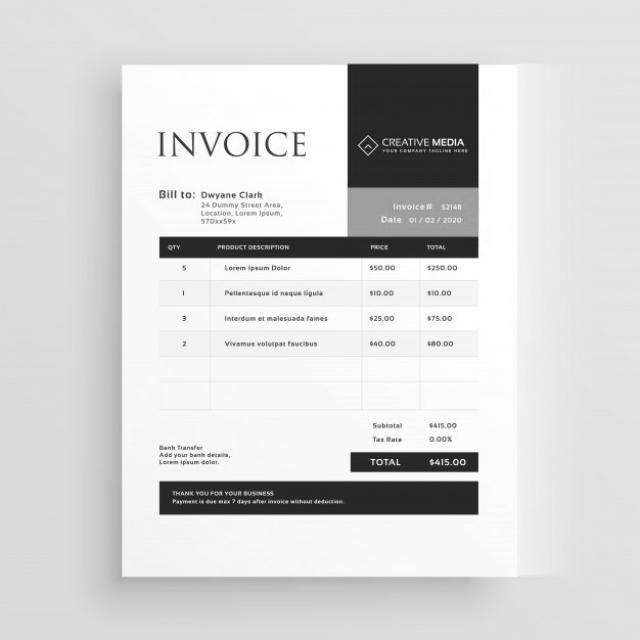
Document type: Invoice